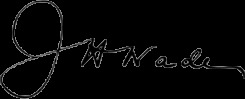
Signature of: jeptha homer wade ii